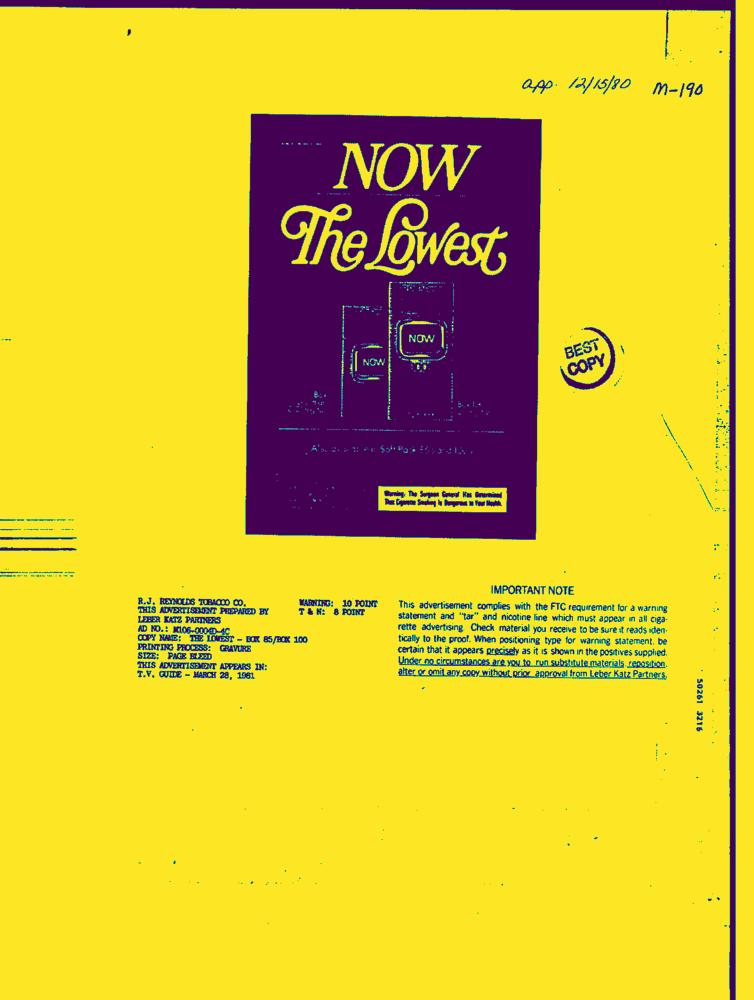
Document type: AD